Question: Describe the condition in detail:
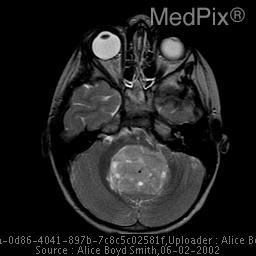
Answer: The disease is discussed as: Between the ages of 2-5 and 12-15, intracranial neoplasms in children are most commonly located in the posterior fossa.  Medulloblastoma (PNET - Primitive Neuroectodermal Tumors) and cerebellar astrocytomas account for two thirds of these neoplasms, and the remaining one-third are divided between ependymoma and brainstem glioma (usually astrocytoma).

Medulloblastomas in children orignate most commonly from the vermis.  They exhibit rapid growth, and frequently lead to hydocephalus.  These tumors have a tendency to spread via the subarachnoid spaces.  Up to 50% of patients will have CSF metastases at the time of diagnosis.  These can be found within the ventricular system and in the thecal sac of the spinal canal.  It is imperative that MR evaluation ot the spinal canal with gadolinium be performed prior to surgery.  Metastases appear as brightly enhancing foci studding the meninges.  After surgery, postoperative changes may become enhanced and might be indistinguishable from metastases.  Systemic metastases also occur, with the skeleton being the most common site. Skeletal metastases may be desmoplastic and sclerotic. The 5 year survival rate is 50% - 86% with combination chemo-radiation therapy.

On CT, medulloblastomas are ususally midline, solid hyperdense masses.  Small (< 10mm) cystic changes can be seen in up to 50 percent, and calcification occurs in up to 20 %.  Hydrocephalus is present in 90 %.  On MRI, they are usually hypointense to gray mattter on T1, and on T2 their appearance is variable.  CSF seeding is seen in 30%.  This tumor commonly and typically enhances intensely with both CT and MR contrast.